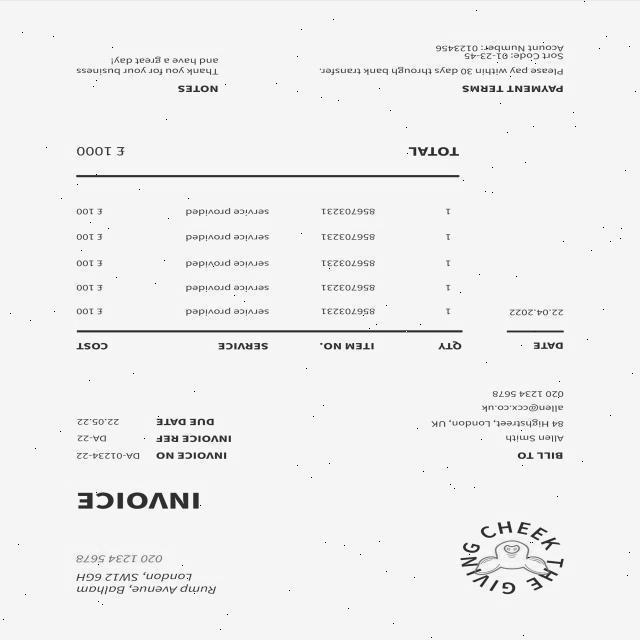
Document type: Invoice